Can you pull out the amount in words, numerical amount, payee's name, date of the cheque, and the bank's name from the image?
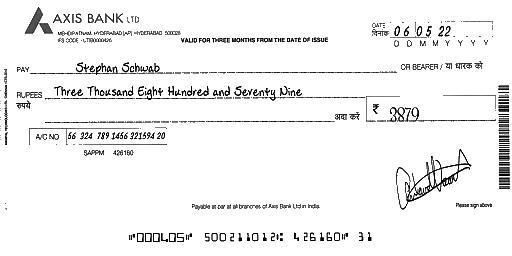
amt_in_words: Three Thousand Eight Hundred and Seventy Nine
amt_in_figures: 3879
payee_name: Stephan Schwab
bank_name: AXIS BANK
cheque_date: 06/05/22